Question: Explain the disease:
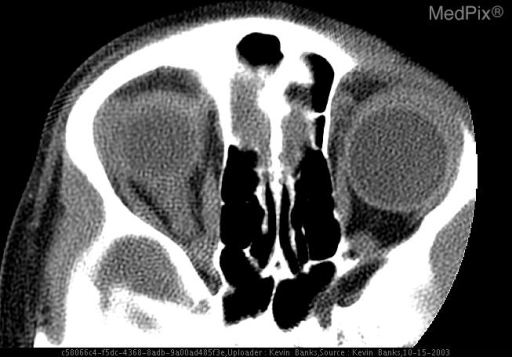
Answer: The disease is discussed as: Optic neuritis is an inflammatory lesion of the optic nerve clinically associated with pain, decreased visual acuity, abnormal color vision, and afferent papillary defect. In acute cases, visual loss may progress rapidly in only a few days. The condition is bilateral in 30% of cases. While most incidents are idiopathic, about half of all patients presenting with optic neuritis will go on to develop multiple sclerosis with young adults having the greatest risk.  Of all cases of MS, optic neuritis is the initial presenting symptom in 15-20%. Other less common diseases associated with optic neuritis include ischemia, sarcoid, systemic lupus erythematosus, syphilis, viral infection, toxoplasmosis, tuberculosis, and radiation therapy. MR is the best imaging modality for optic neuritis with thin slice axial and coronal images are preferred. T2-weighted images and short-tau inversion recovery (STIR) sequences show high signal intensity in the abnormal nerve with the nerve being frequently enlarged. Gadolinium is particularly useful, especially with fat saturation, with focal enhancement of the retrobulbar optic nerve sometimes being seen. Perivenous inflammation is responsible for the enhancement and can be seen in approximately 50% of patients with acute optic neuritis. Overall, MR sensitivity for optic neuritis is low, with much of the utility derived from its ability to exclude other causes of optic nerve compromise such as an orbital tumor.